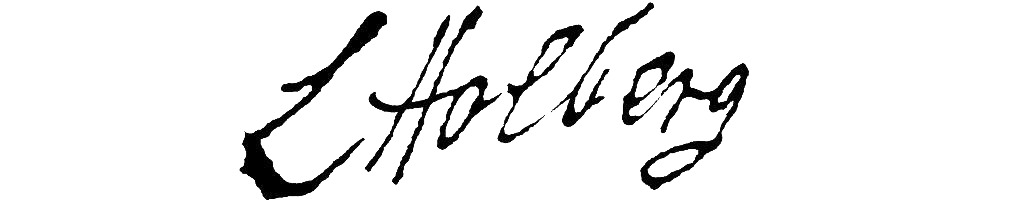
Signature of: ludvig holberg